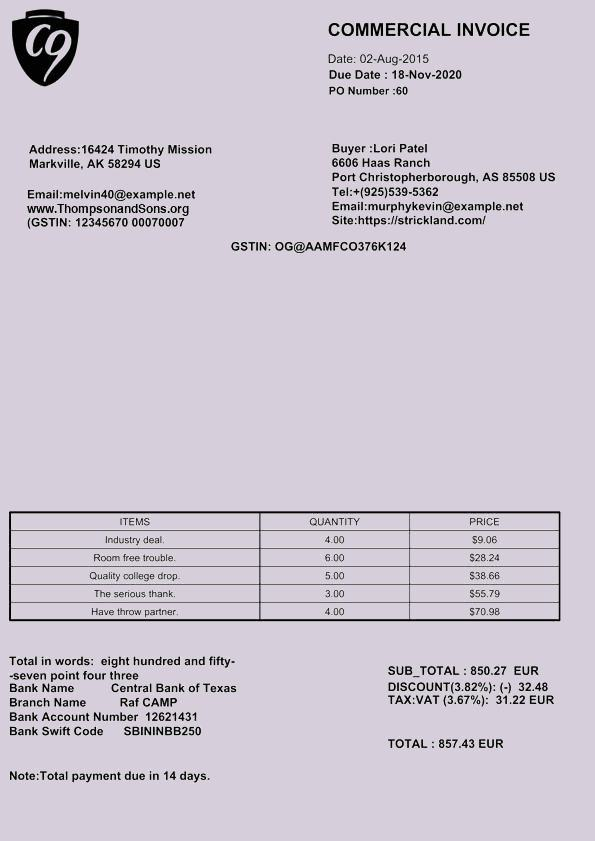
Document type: Invoice